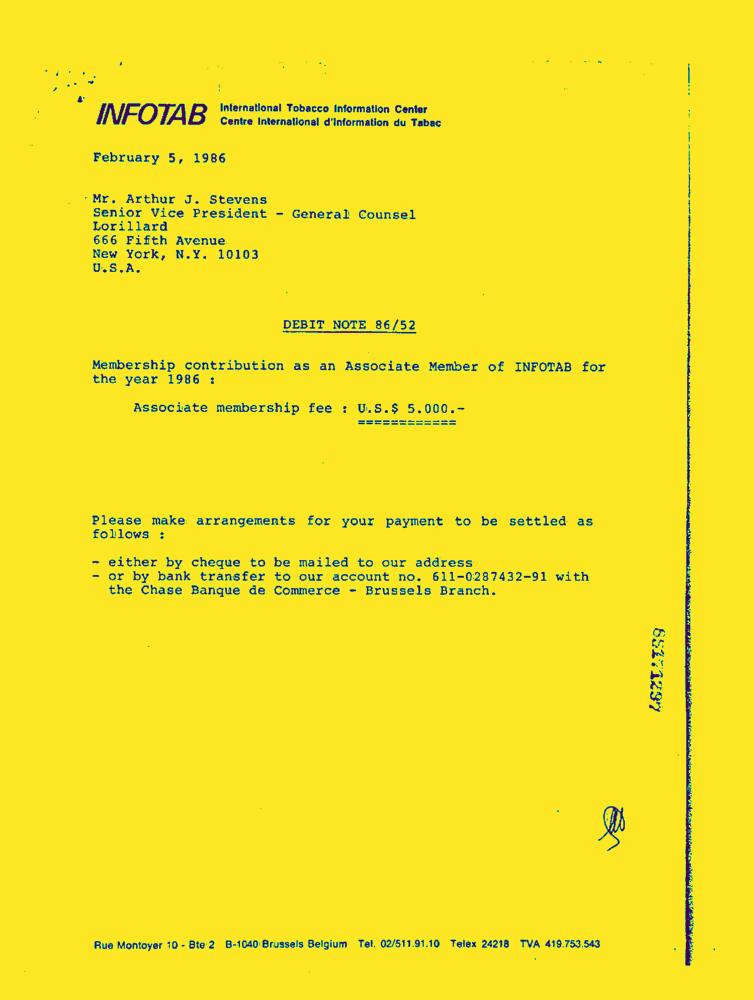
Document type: Invoice-Doc